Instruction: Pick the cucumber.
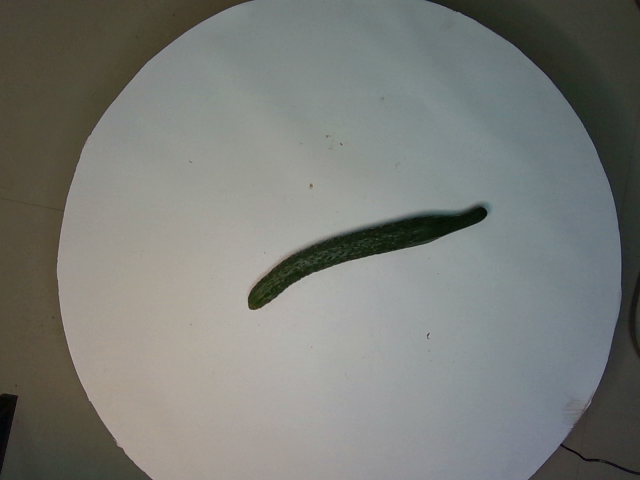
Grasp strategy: vertical